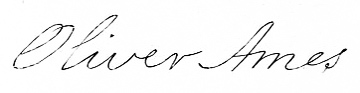
Signature of: oliver ames sr